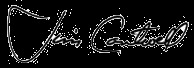
Signature of: james cantwell